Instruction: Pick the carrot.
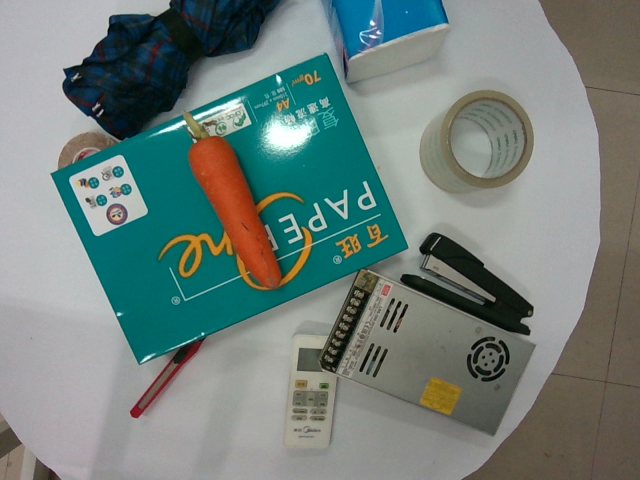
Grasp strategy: vertical